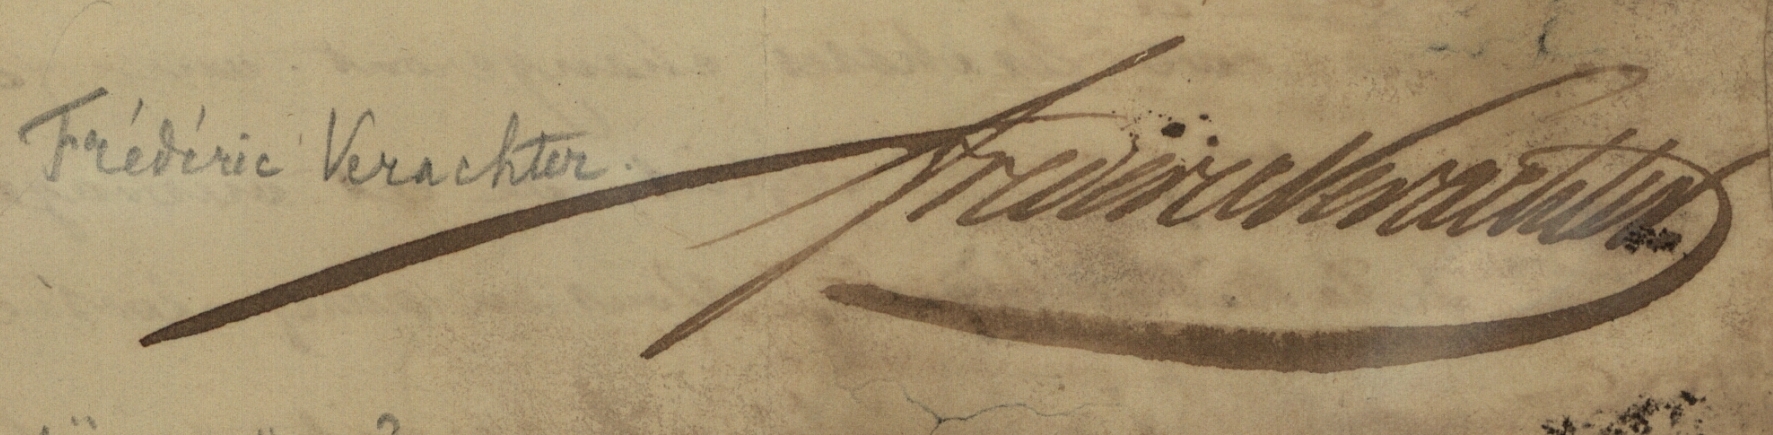
Signature of: frederik verachter